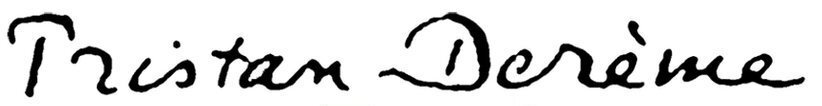
Signature of: tristan derème